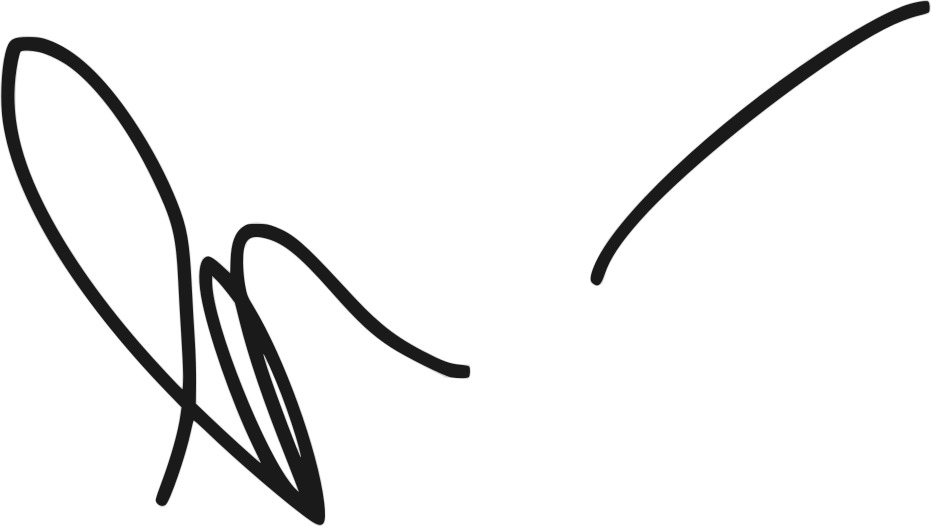
Signature of: abdurrahman wahid